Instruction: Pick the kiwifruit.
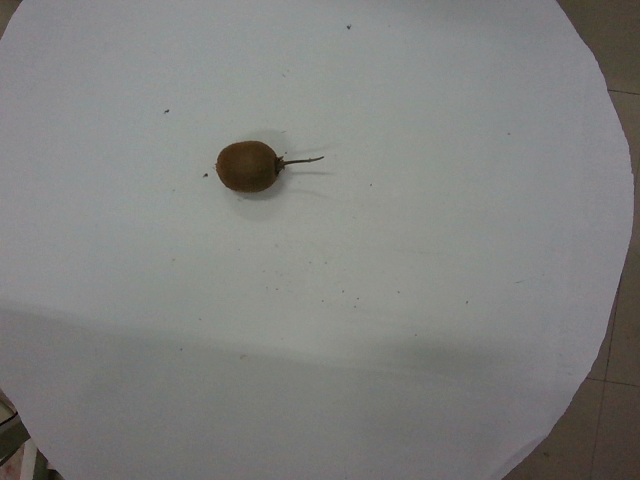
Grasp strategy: vertical